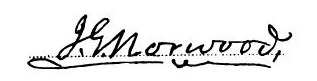
Signature of: joseph granville norwood